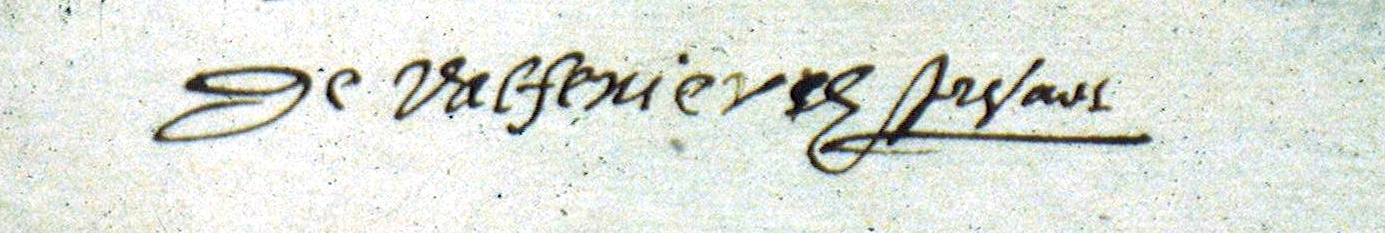
Signature of: françois de royers de la valfenière